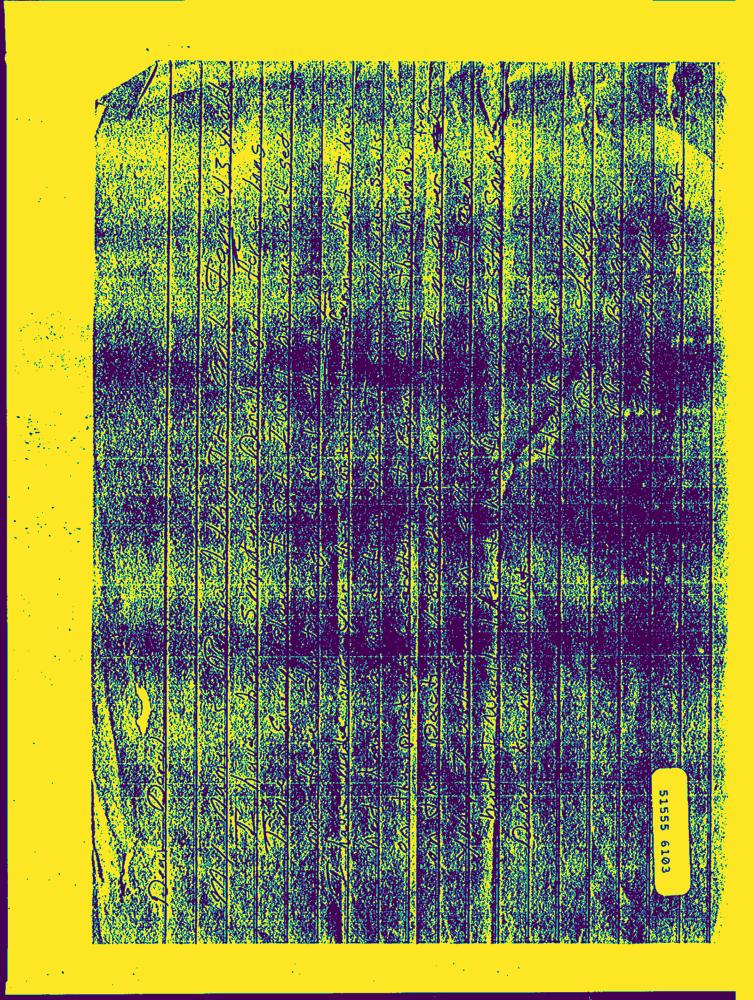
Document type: Hand-Written